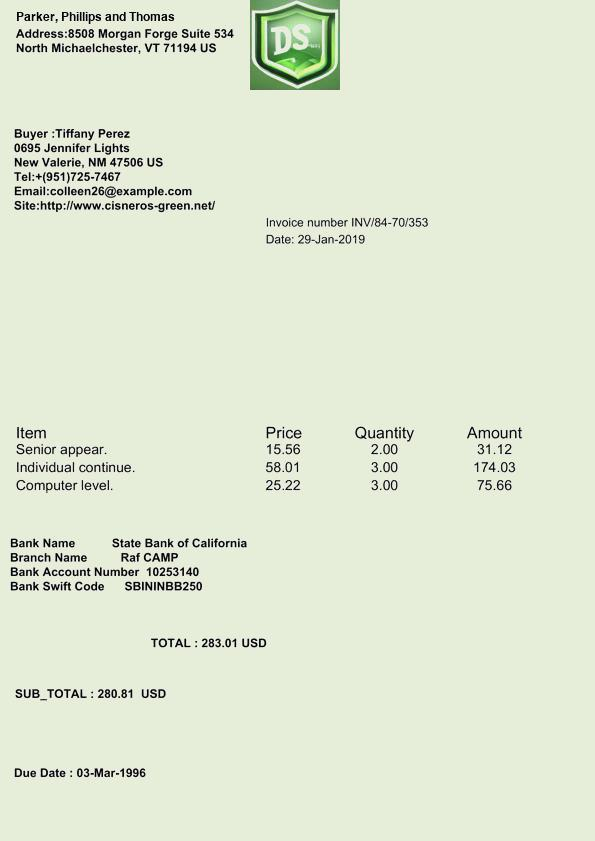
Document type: Invoice